Question: What is the main concern?
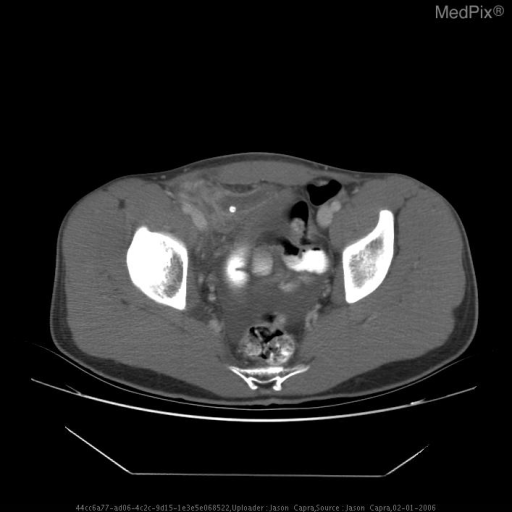
Answer: The findings suggest Supine and upright abdominal radiographs: No evidence of free air. Evidence of free fluid within the pelvis with indistinctness of the fat planes. Two calcifications are seen within the right pelvis, one measuring approximately 12mm and one measuring approximately 5 mm in size.  Bowel gas pattern unremarkable, no air fluid levels

Abdominal CT: The appendix is markedly enlarged and edematous.  There is a
large inflammatory mass surrounding the appendix.  There is enhancement of
the wall of the appendix. There are two appendicoliths within the appendix,
one measuring 12 mm in greatest diameter and a smaller 6 mm appendicolith.
There is a moderate amount of free fluid within the pelvis.  The appendix is
dilated to a maximum diameter of 12.5 mm.  There is no evidence of free air.. A second smaller appendicolith is present. There is a large inflammatory mass surrounding the appendix.  There is enhancement of the wall of the appendix.. The patient might have a history of 18yo man presents to the ER c/o 5d of RLQ abdominal pain and nausea. The patient states that his siblings have had flu-like illnesses recently with nausea and vomiting, so he initially attributed his symptoms to a virus. However, over the last 5 days the pain has progressively worsened. Pain is described as intermittent, stabbing, improved with Tylenol, and aggravated by movement. The patient has never had pain like this before.

ROS: significant for RLQ abdominal pain, nausea, 1 episode of non bloody, non bilious vomiting 2 days prior to admission, and subjective chills. Denies fevers, diarrhea, hematochezia, or dysuria..